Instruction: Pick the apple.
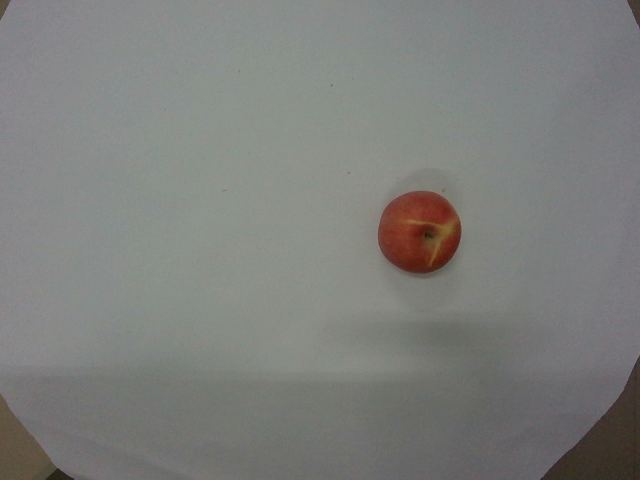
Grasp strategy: vertical